Question: How is the history relevant to the case?
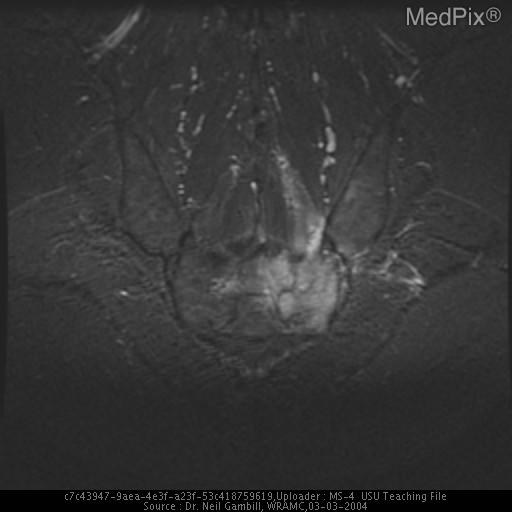
Answer: The patient's history of 45 y/o white male initially presented with five week hx of left buttock burning pain and numbness extending into lower thigh.  Initially treated with NSAIDS and physical therapy, symptoms continued to worsen.  Presented to WRAMC with numbness and tingling extending into left testicle and penis.  Patient denies bowel or bladder incontinence, weight loss, or other constitutional symptoms.  Denies any numbness, pain, or abnormal sensations on right side.
PMHx: HTN, hyperlipidemia
PSHx: remote tonsillectomy/ bilateral herniorrhaphy
MEDS: Ramipril 5 mg PO qd, HCTZ 12.5 mg PO qd, Amitryptyline 25 mg PO qd, Zocor 10 mg PO qd is key in understanding the case.